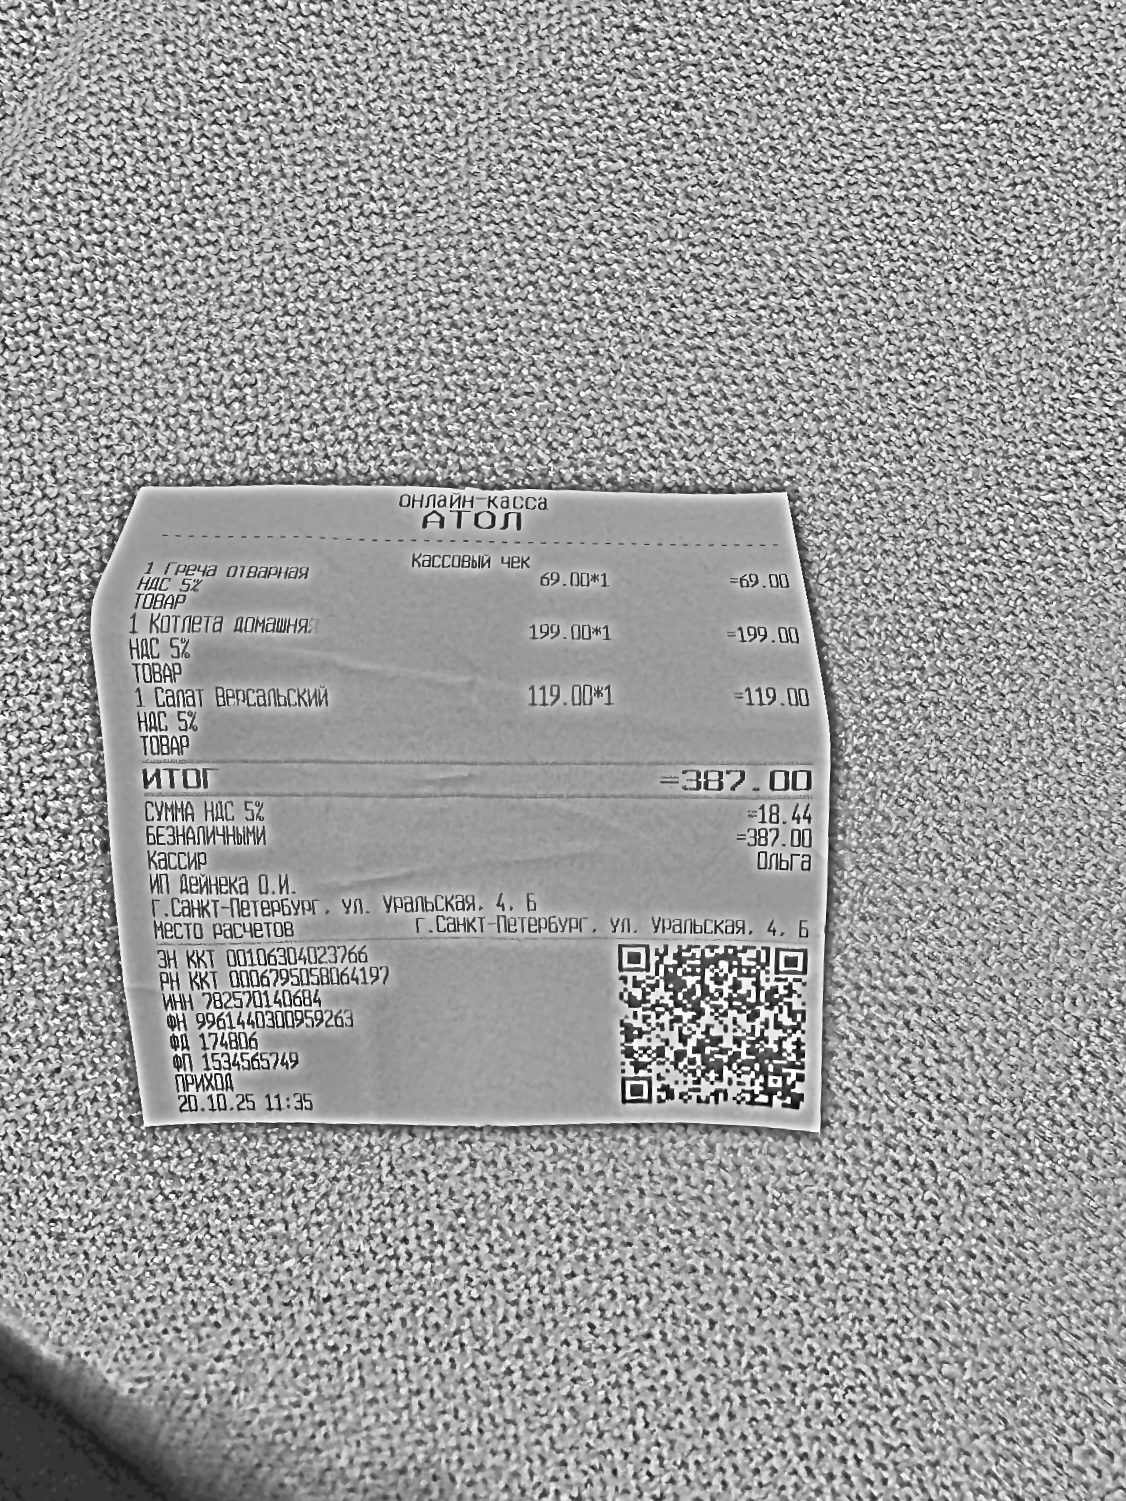
Продавец: ИП Дейнека О.И.
ИНН: 782570140684
Дата: 20.10.25
Товары: 1 Греча отварная; 1 Котлета домашняя; 1 Салат Версальский
Количество: 1; 1; 1
Цена: 69.00; 199.00; 119.00
Сумма: 69.00; 199.00; 119.00
Итого: 387.00